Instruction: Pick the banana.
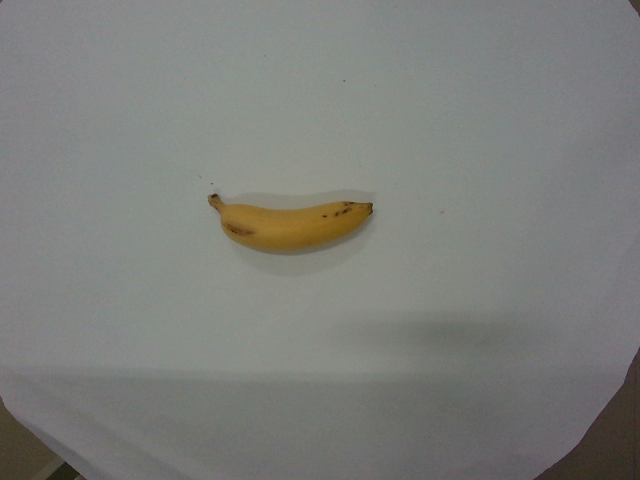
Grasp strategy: vertical